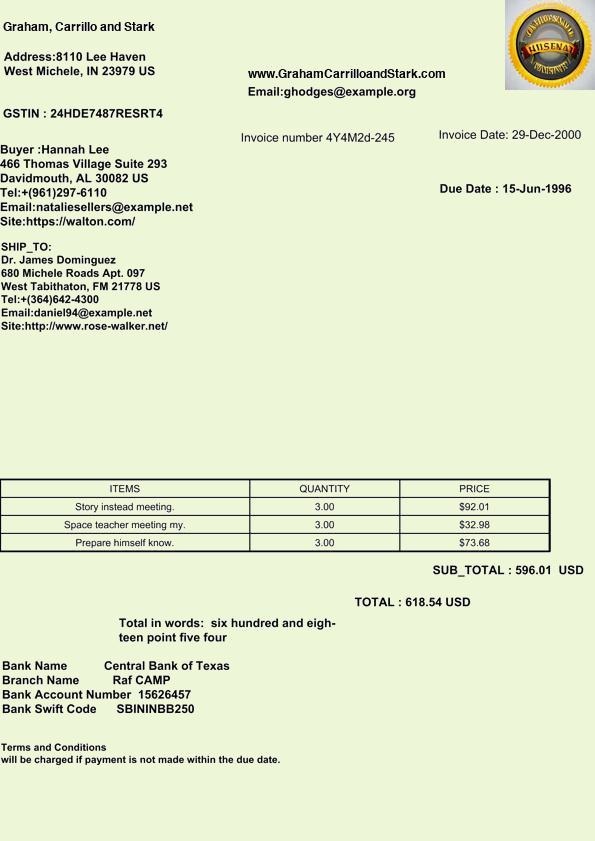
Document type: Invoice